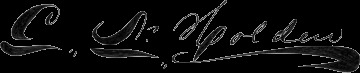
Signature of: charles n holden